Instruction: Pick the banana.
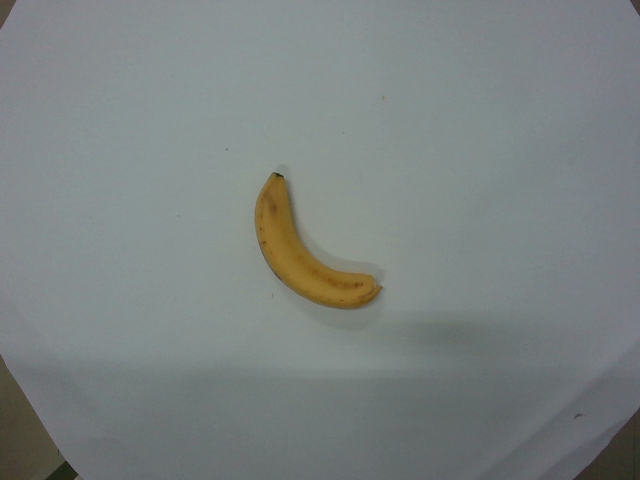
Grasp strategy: vertical